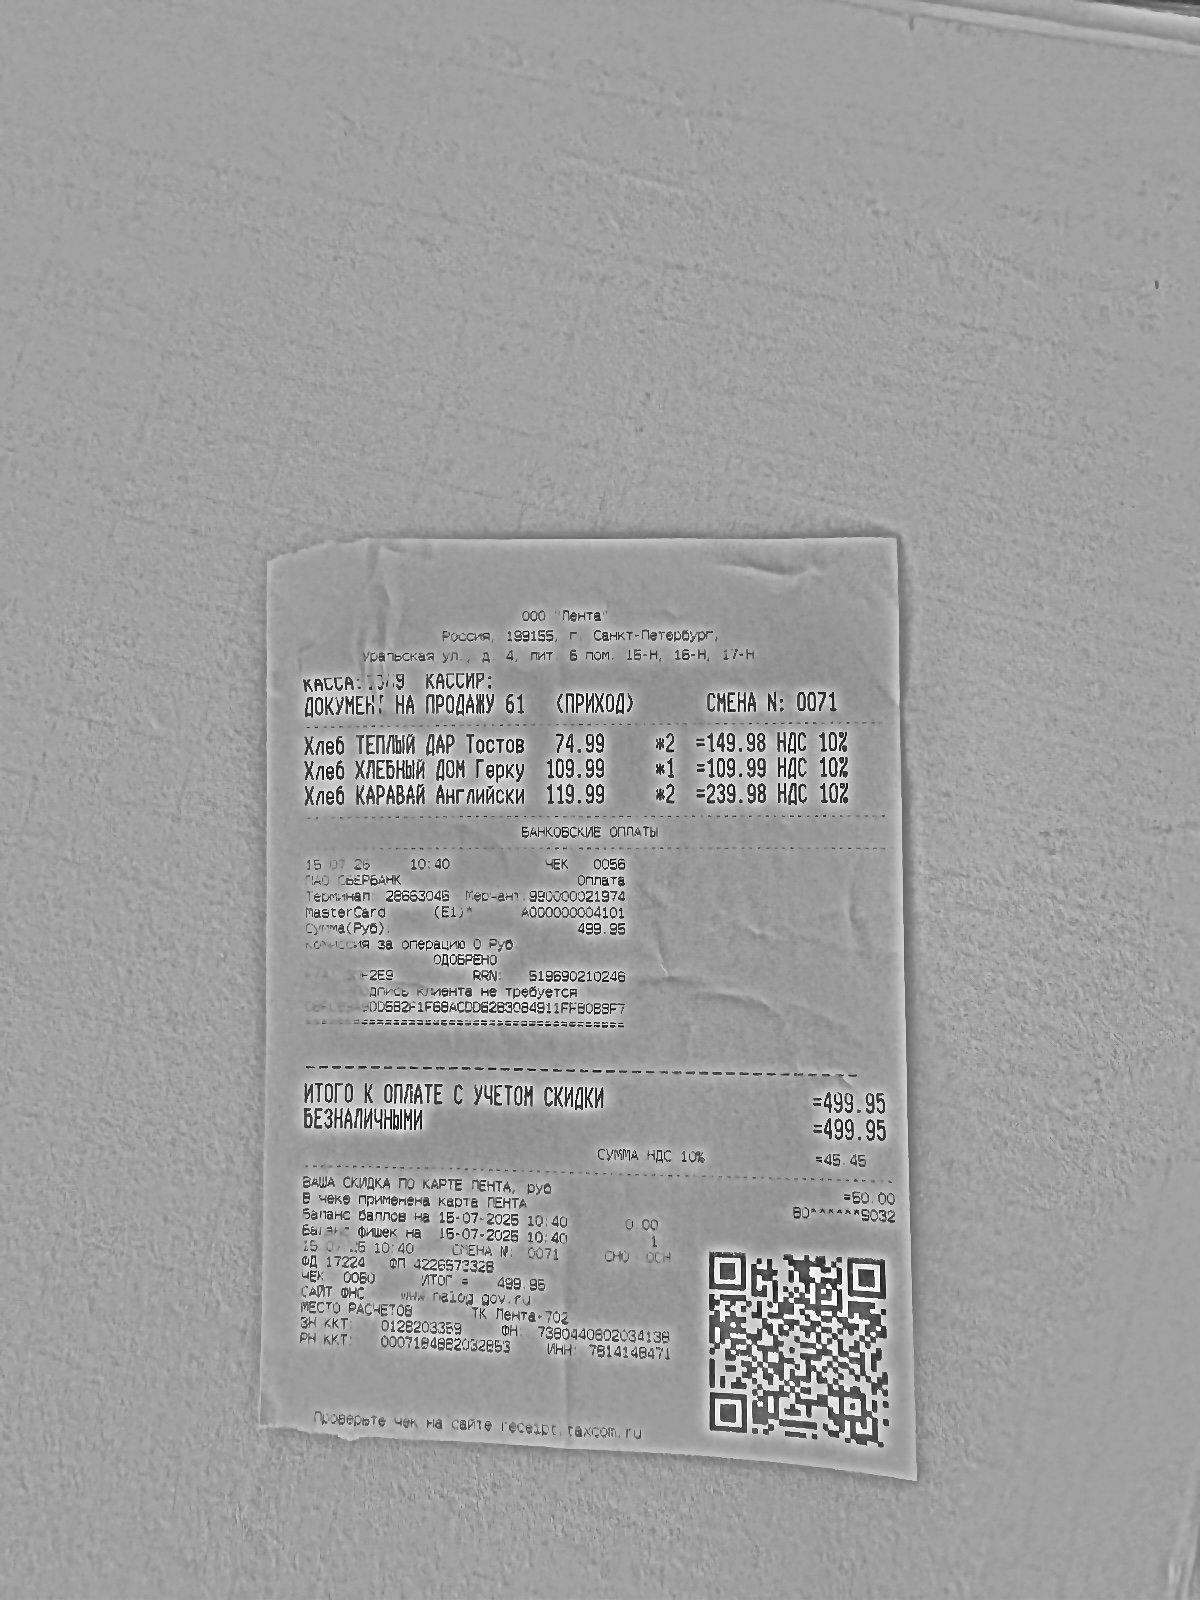
Продавец: ООО "Лента"
ИНН: 7814148471
Дата: 15.07.25
Товары: Хлеб ТЕПЛЫЙ ДАР Тостов; Хлеб ХЛЕБНЫЙ ДОМ Герку; Хлеб КАРАВАЙ Английски
Количество: 2; 1; 2
Цена: 74.99; 109.99; 119.99
Сумма: 149.98; 109.99; 239.98
Итого: 499.95